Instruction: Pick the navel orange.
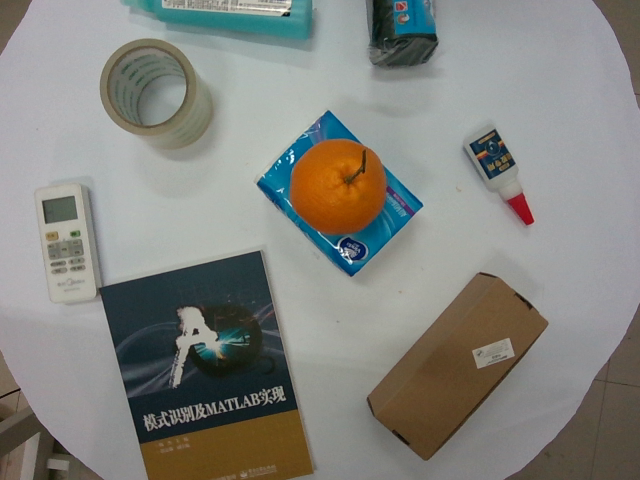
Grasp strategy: vertical